Question: What is the suspected problem?
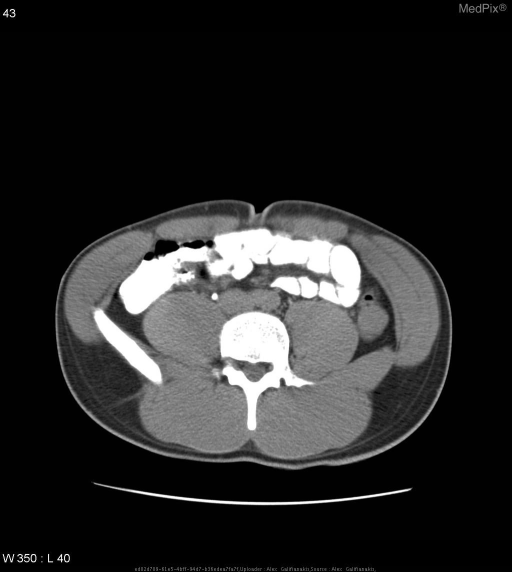
Answer: The findings suggest CT demonstrates homogeneous density of thickened bowel wall with intestinal lumen surrounded by edematous mucosa.  The distal jejunum and terminal ileum were involve.  Intervening segments of bowel were unremarkable.
Subsequent colonoscopy demonstrated nodularity within the terminal ileum.
Small bowel follow through revealed delayed transit time with persistent narrowing and thickening of the distal jejunum and terminal ileum.. CT demonstrates homogeneous density of thickened bowel wall with intestinal lumen surrounded by edematous mucosa.. The patient might have a history of 19 year-old male with epigastric abdominal pain and hematochezia..